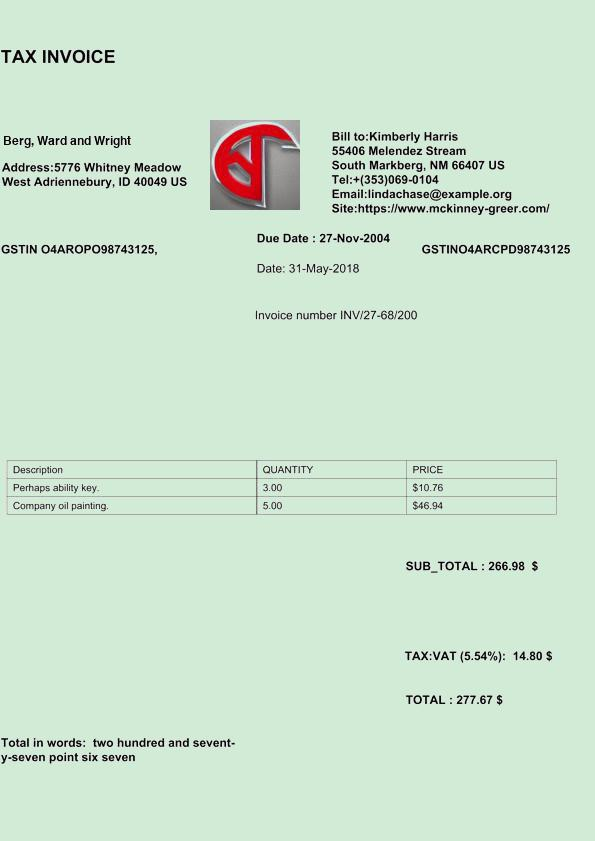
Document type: Invoice